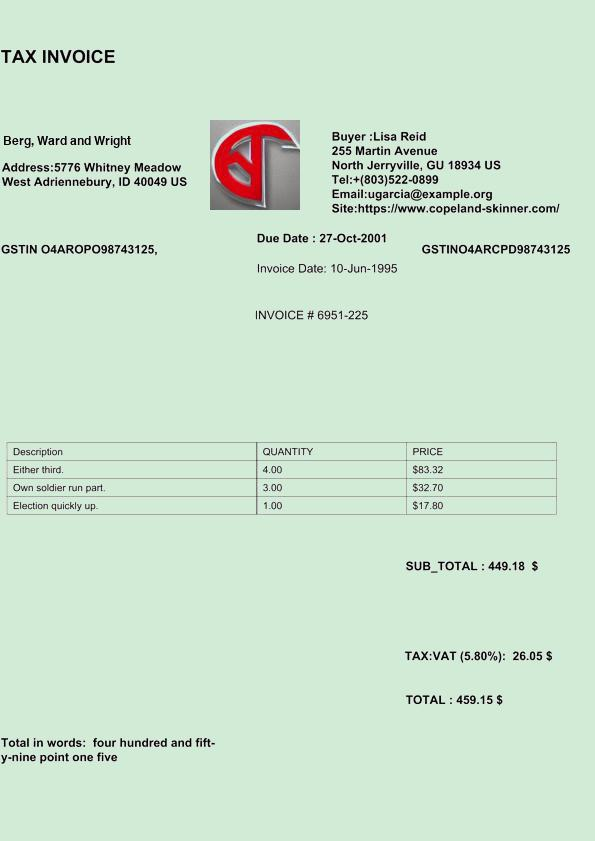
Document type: Invoice